Question: What is the suspected problem?
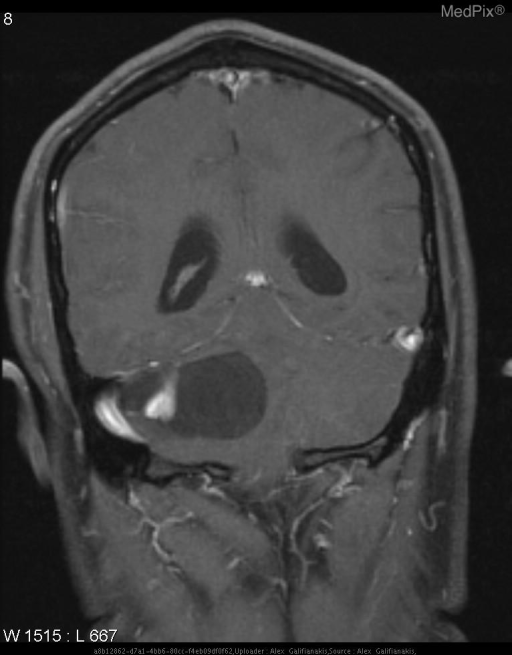
Answer: The findings suggest CT: Large cystic mass in the right cerebellar hemisphere with rounded mural soft tissue nodule.
MR: Cystic right cerebellar hemisphere mass with enhancing mural nodule.. Fluid signal mass in the right cerebellar hemisphere with enhancing mural nodule.. The patient might have a history of 33 year old male with increasing headaches and dizziness..